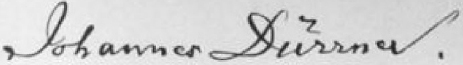
Signature of: johannes dürrner